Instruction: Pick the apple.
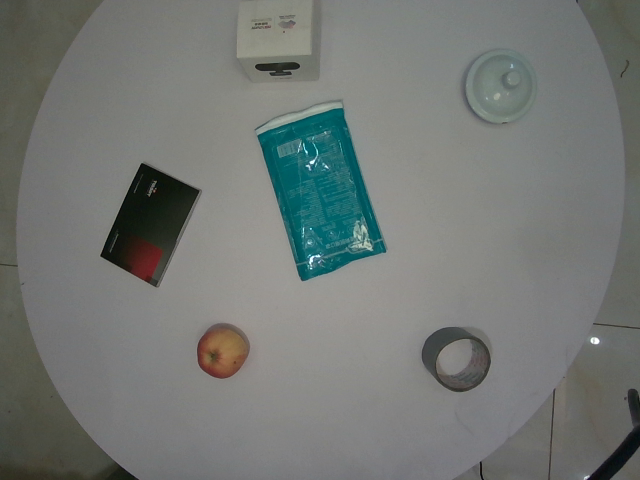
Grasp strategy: vertical